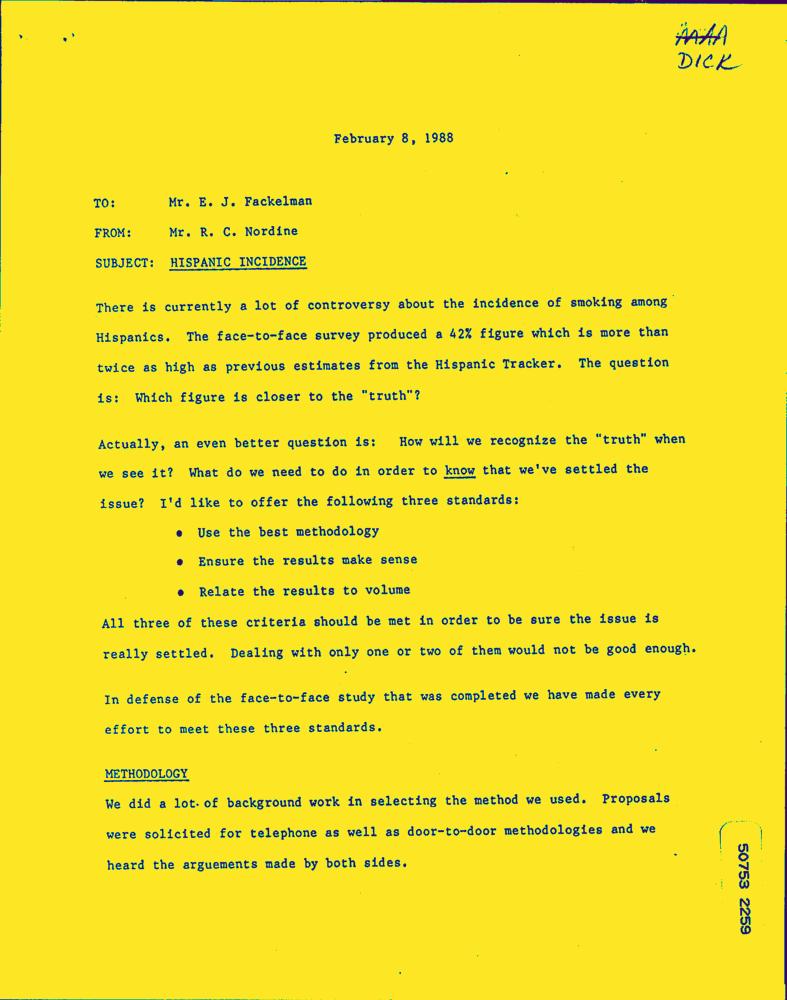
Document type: Letter-Doc